Question: What is the property identification or parcel number listed?
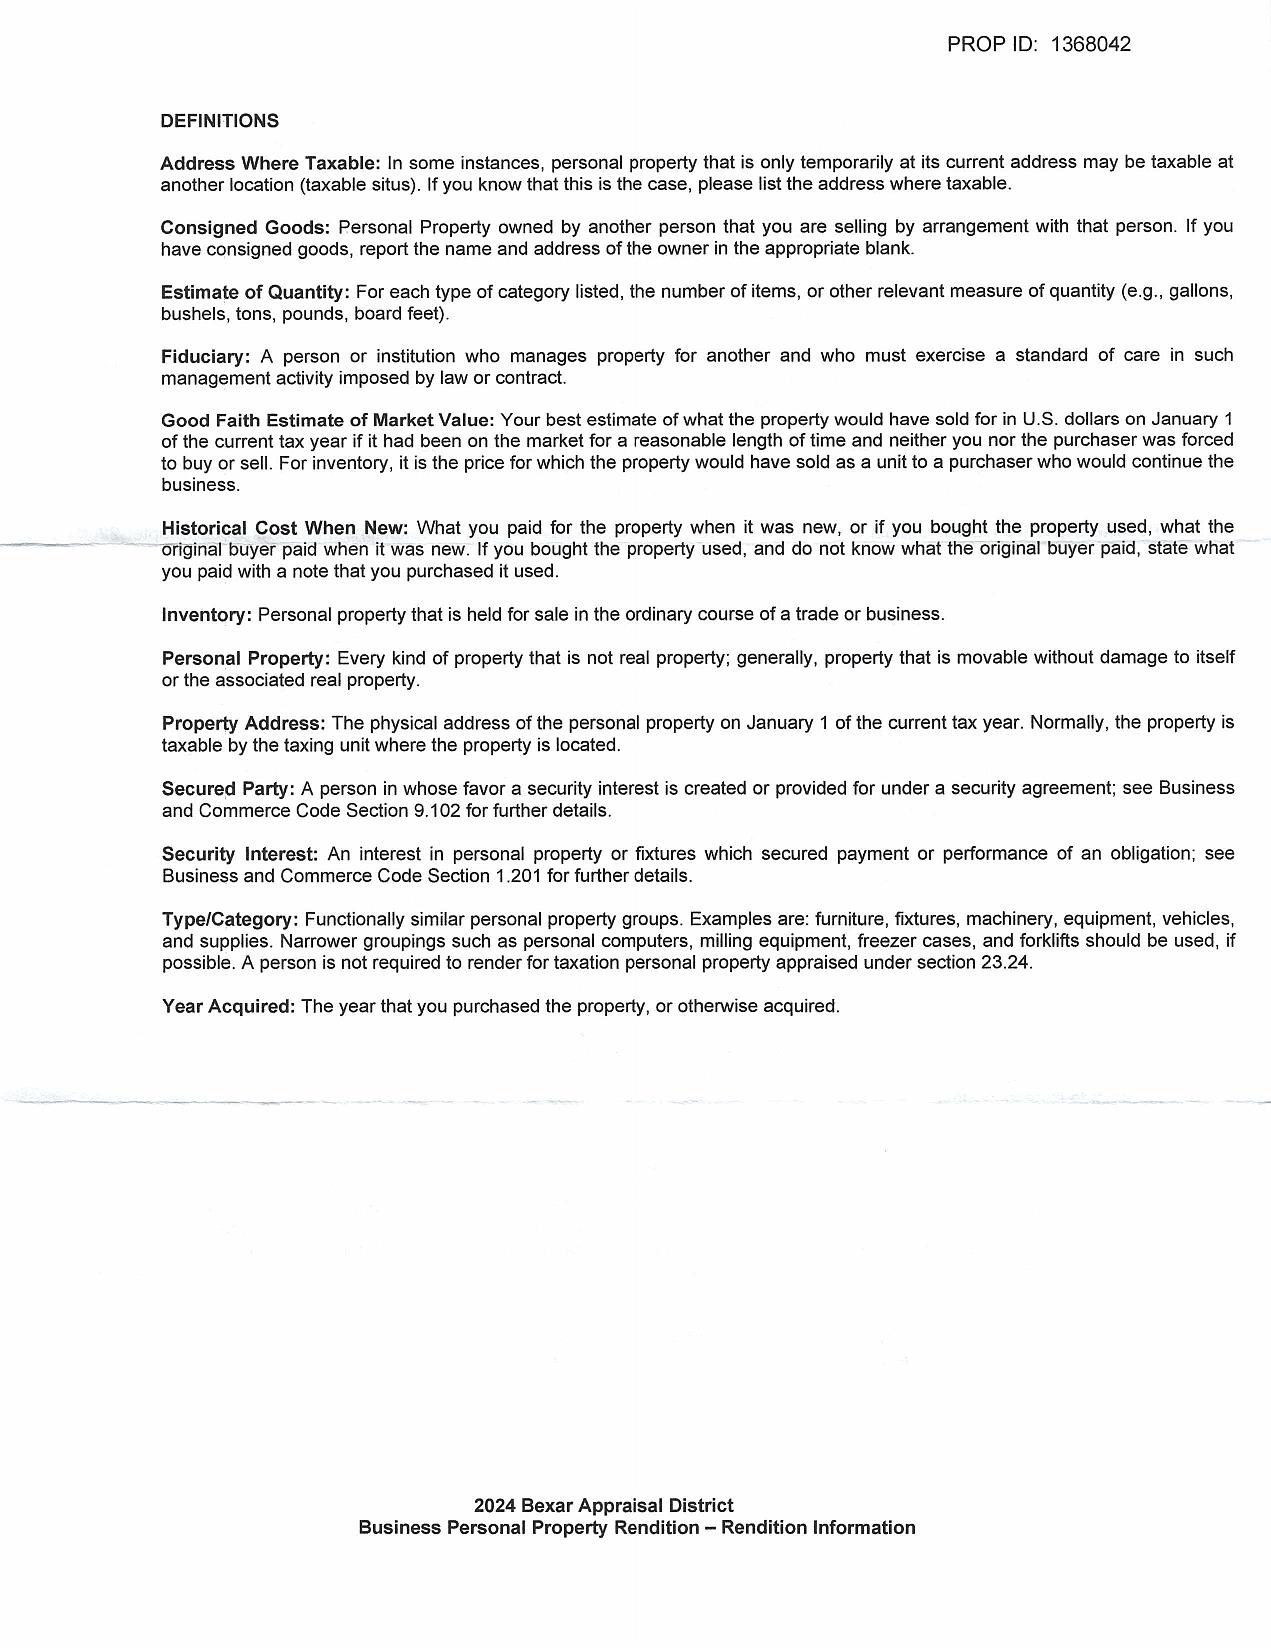
Answer: "1368042"